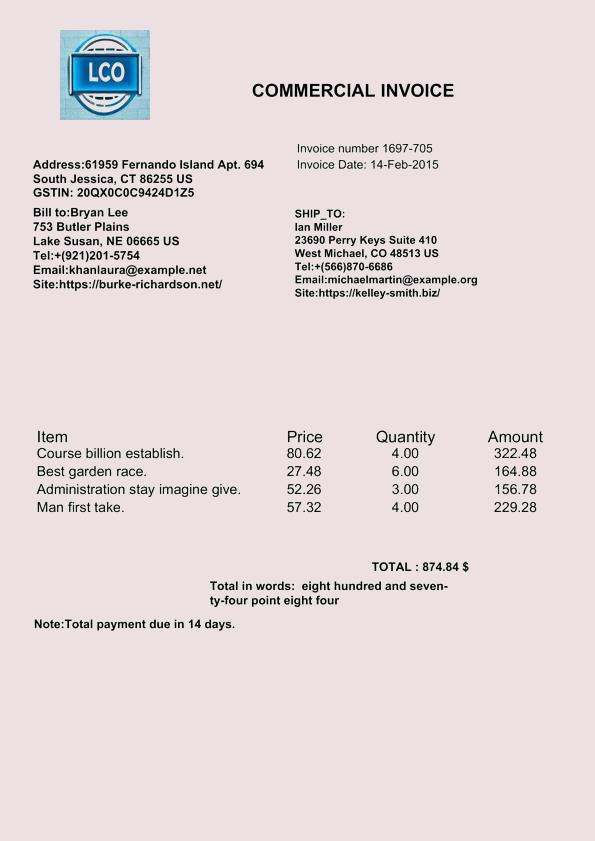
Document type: Invoice